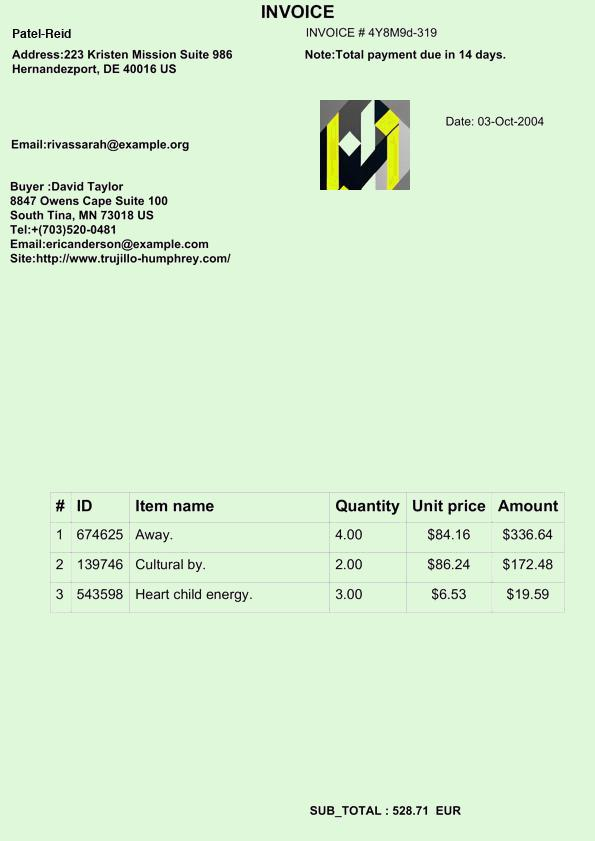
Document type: Invoice